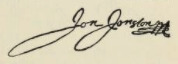
Signature of: john johnston